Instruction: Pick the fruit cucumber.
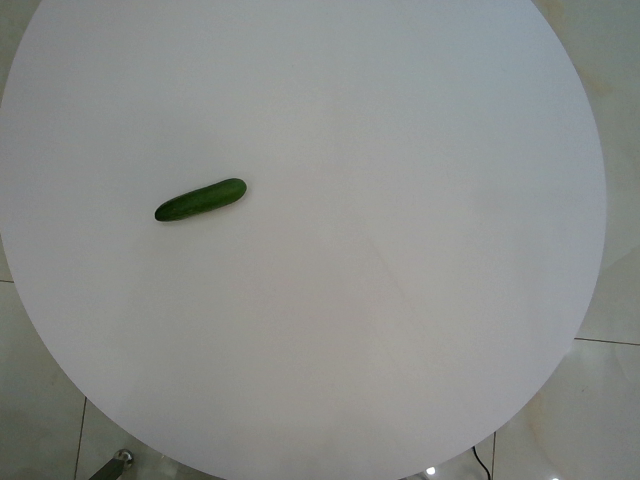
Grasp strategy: vertical